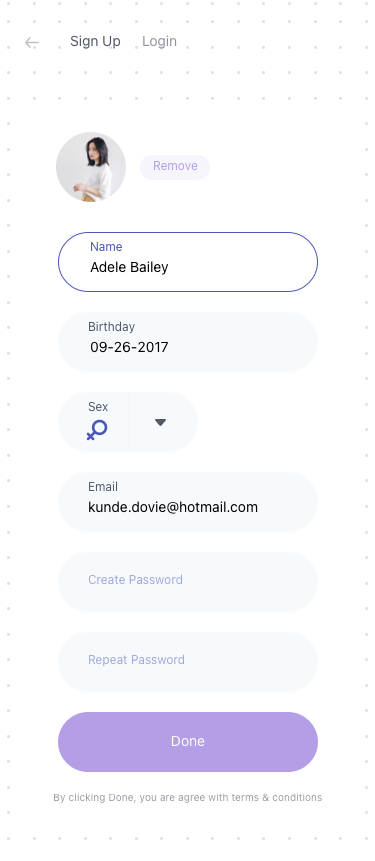
Text in this UI design:
Remove
Sign Up
Login
Name
Adele Bailey
Email
kunde.dovie@hotmail.com
Repeat Password
Create Password
09-26-2017
Birthday
Done
Sex
By clicking Done, you are agree with terms & conditions